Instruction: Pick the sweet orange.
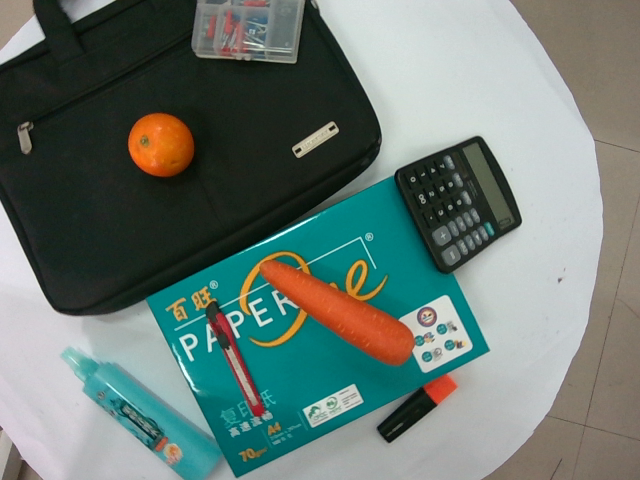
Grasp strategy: vertical